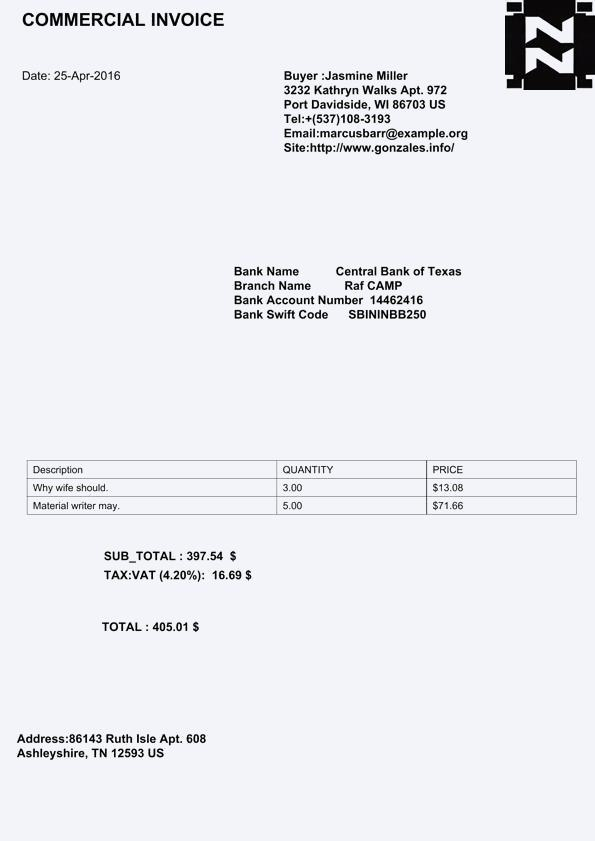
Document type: Invoice